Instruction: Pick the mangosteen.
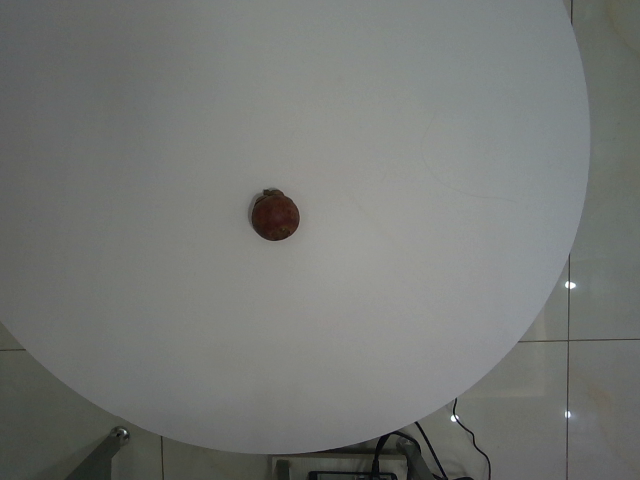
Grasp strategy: vertical